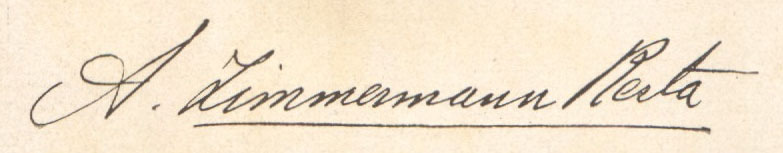
Signature of: alfredo zimmermann resta